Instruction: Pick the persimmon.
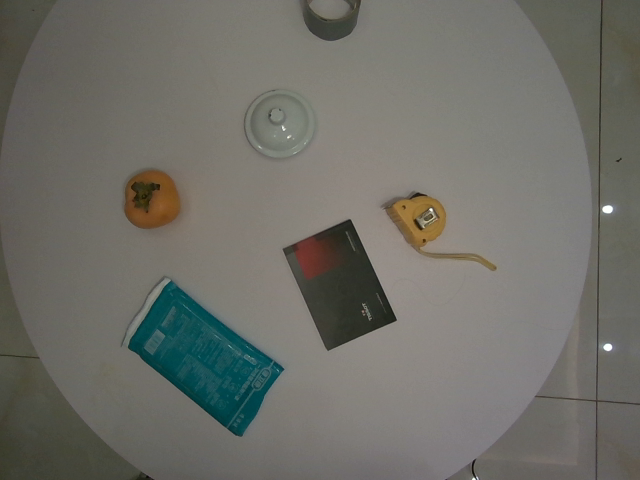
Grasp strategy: vertical